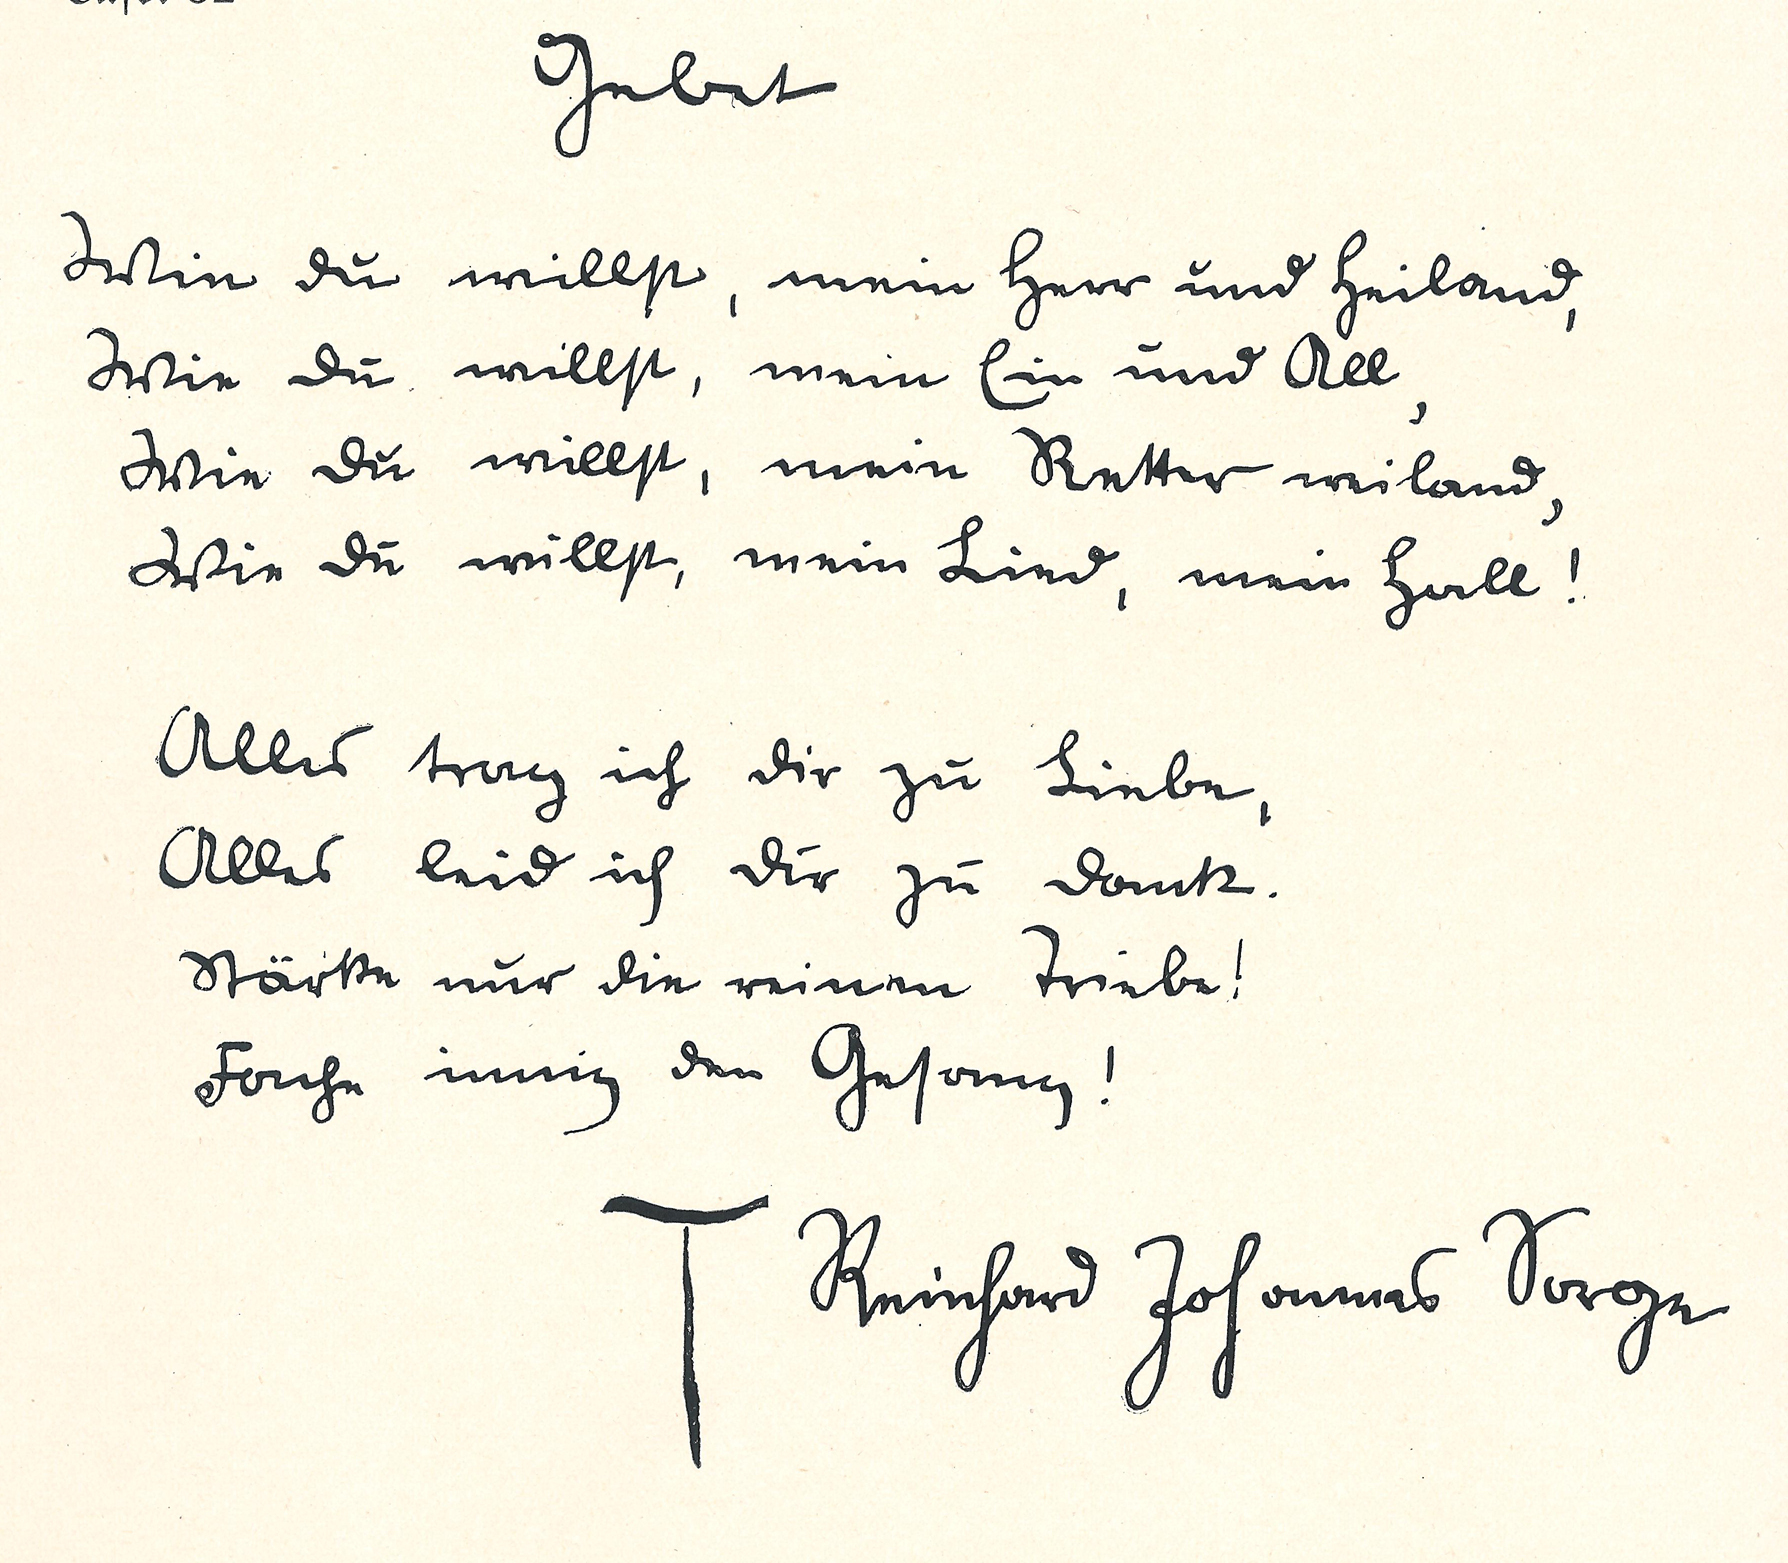
Signature of: reinhard sorge